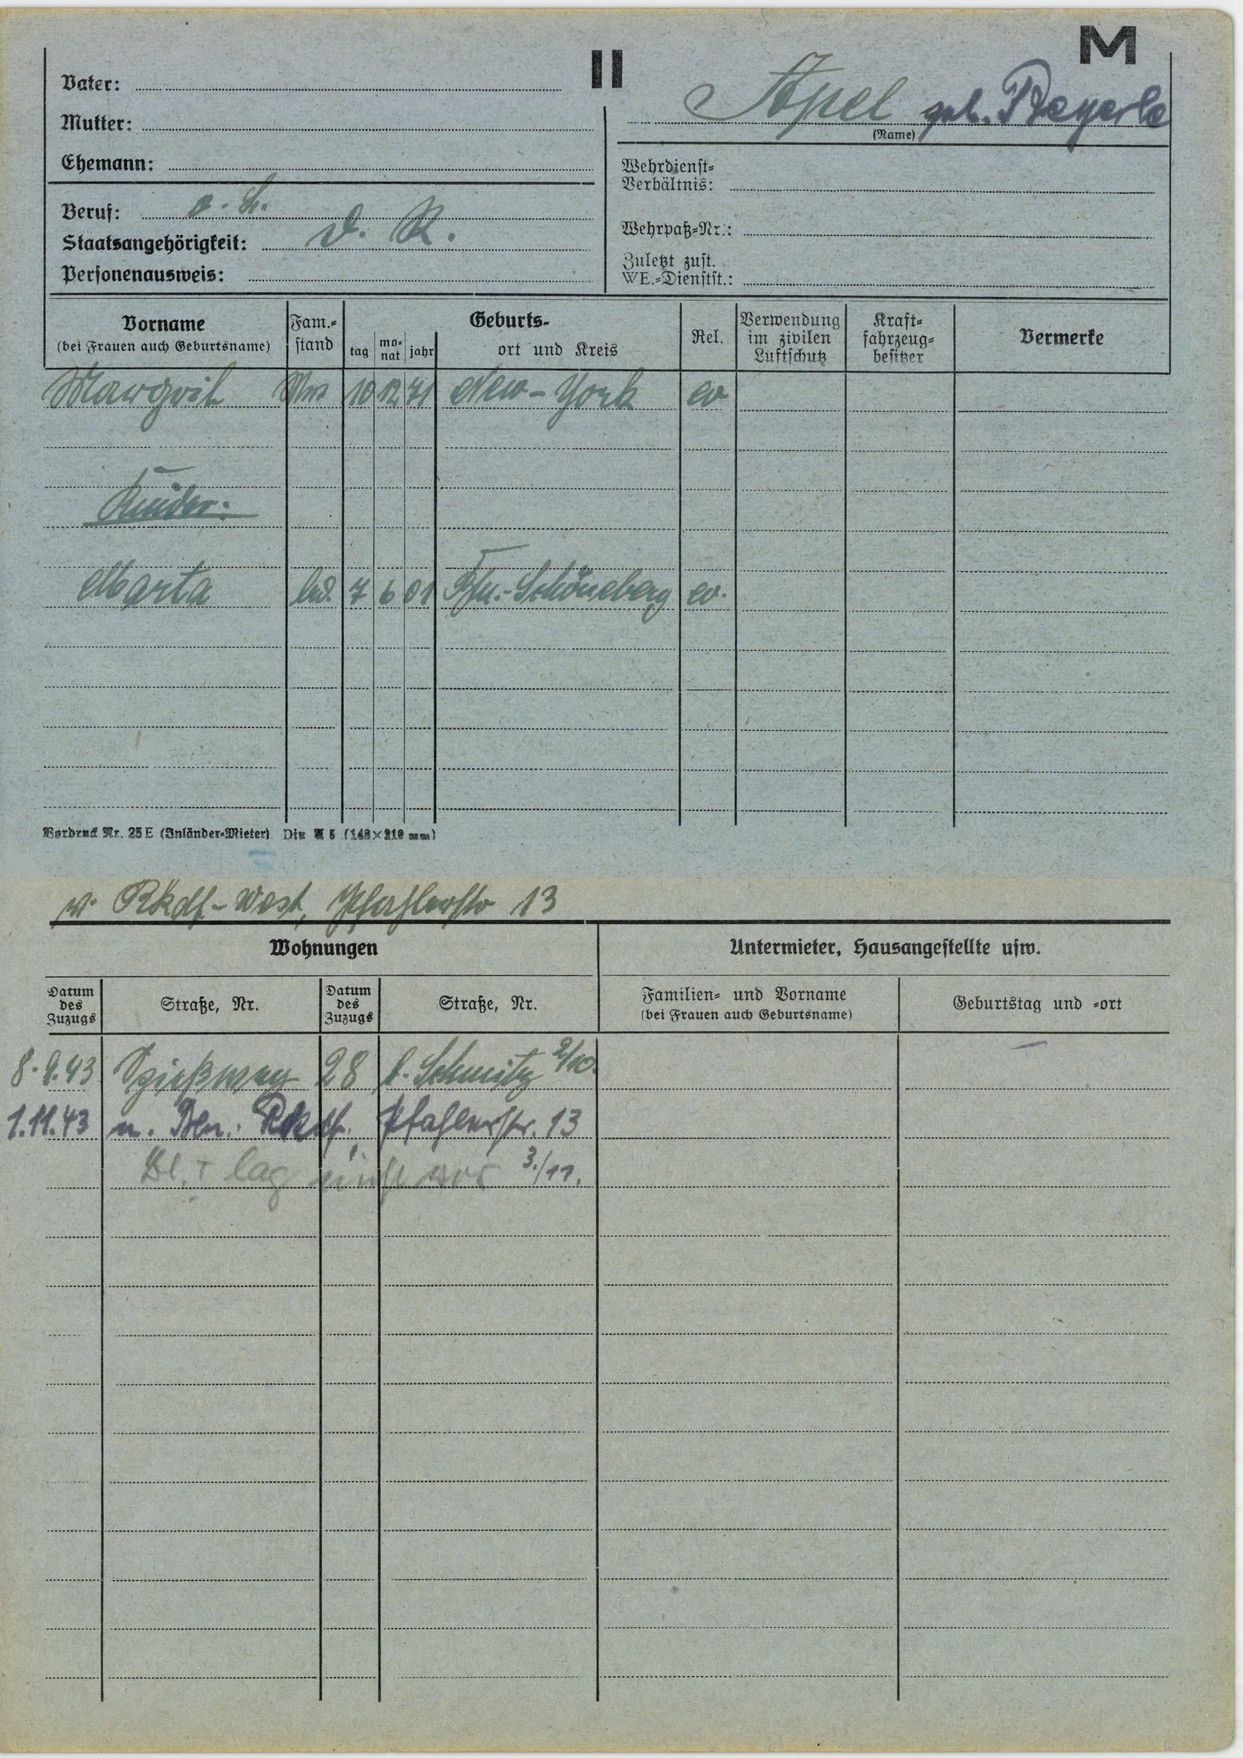
Apel geb. Beyerle